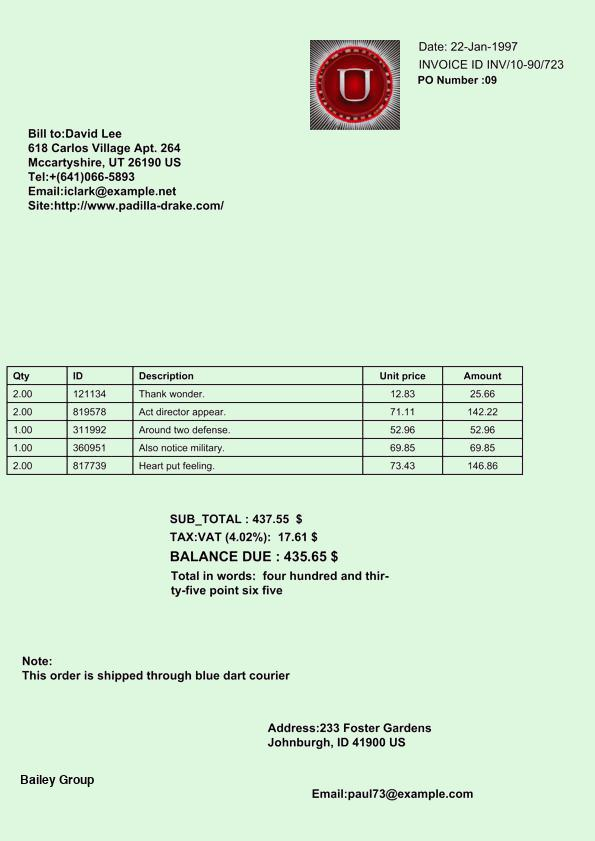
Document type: Invoice